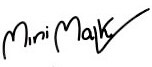
Signature of: mini majk